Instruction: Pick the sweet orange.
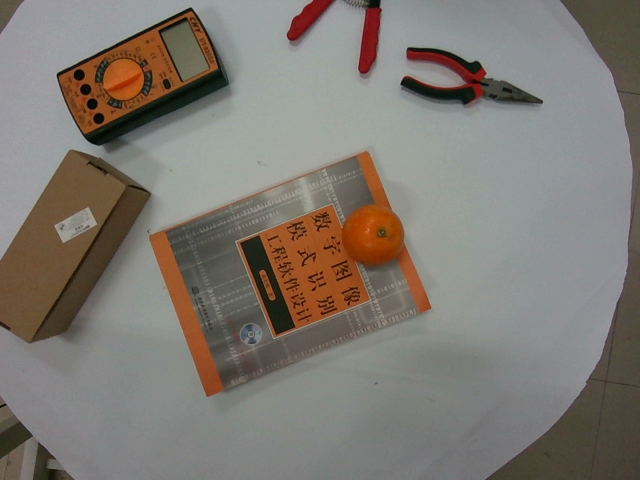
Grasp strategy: vertical